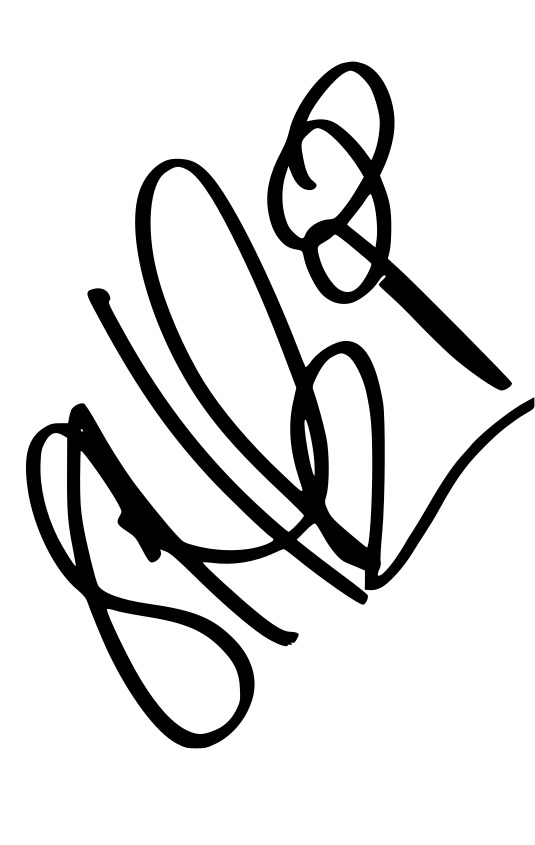
Signature of: shotzi blackheart